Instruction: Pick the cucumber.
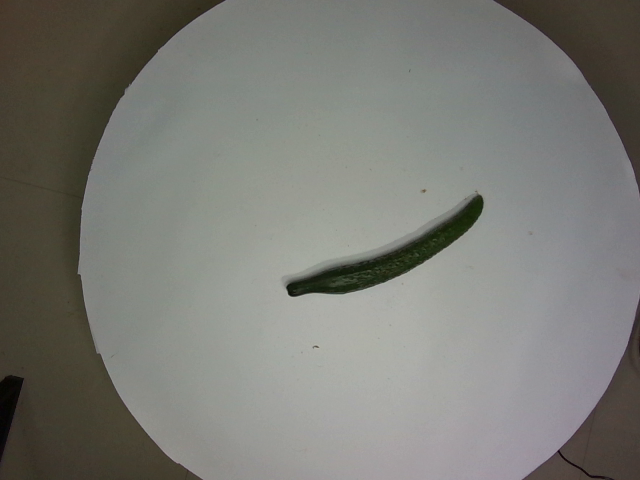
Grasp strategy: vertical